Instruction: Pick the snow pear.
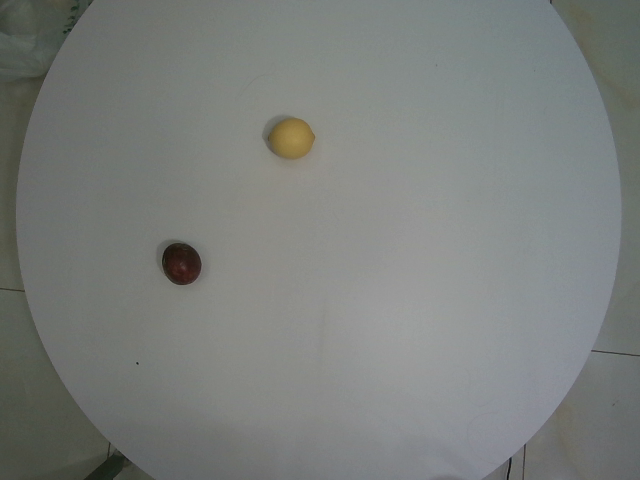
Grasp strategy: vertical